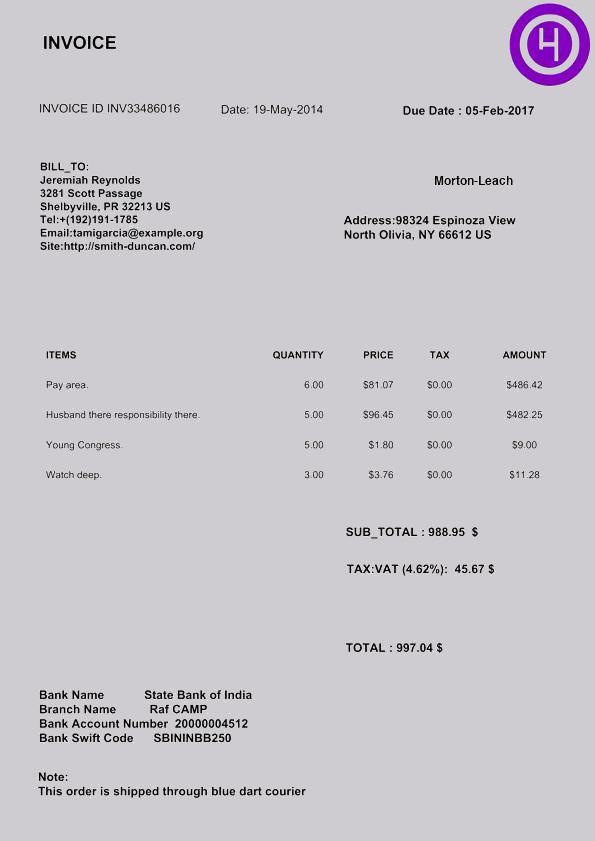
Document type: Invoice